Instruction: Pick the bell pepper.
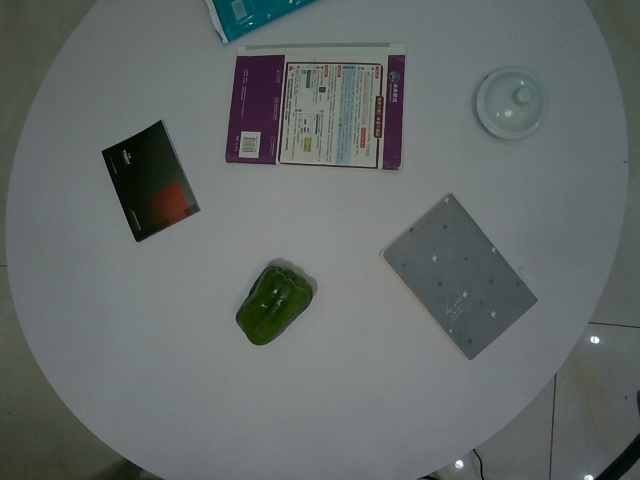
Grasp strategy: vertical